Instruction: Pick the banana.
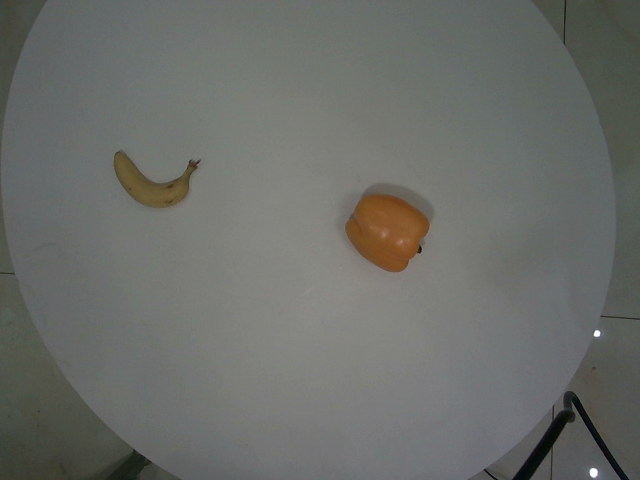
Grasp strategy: vertical